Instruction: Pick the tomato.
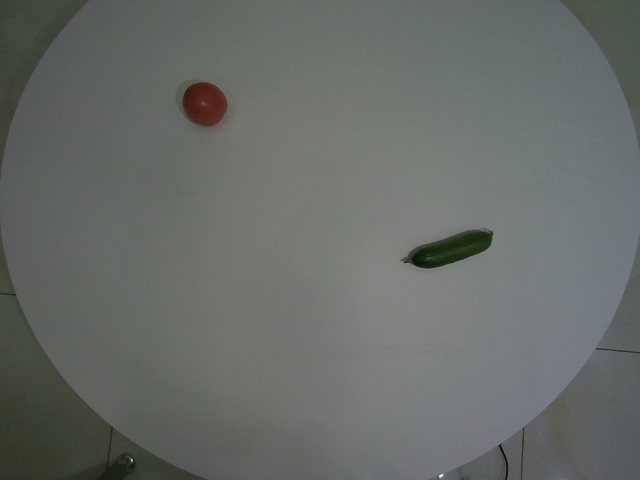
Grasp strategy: vertical